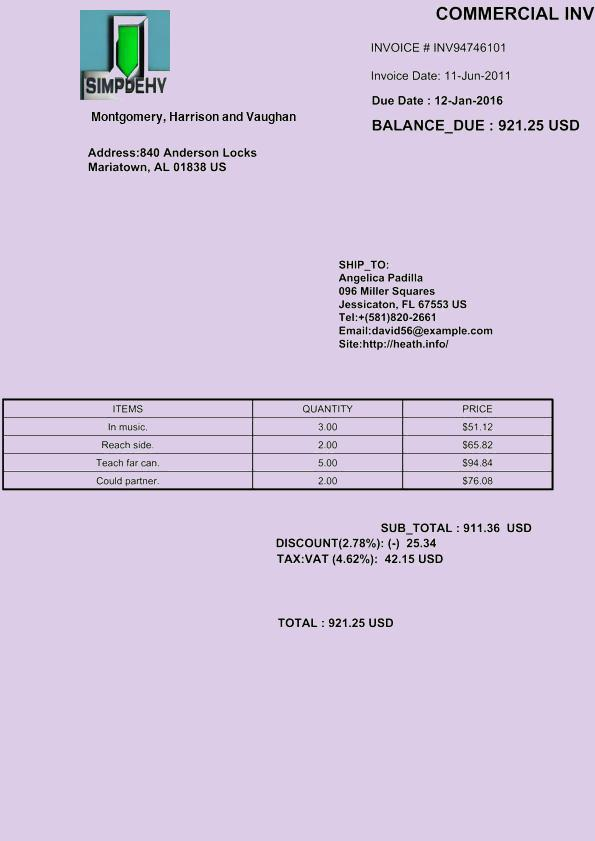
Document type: Invoice